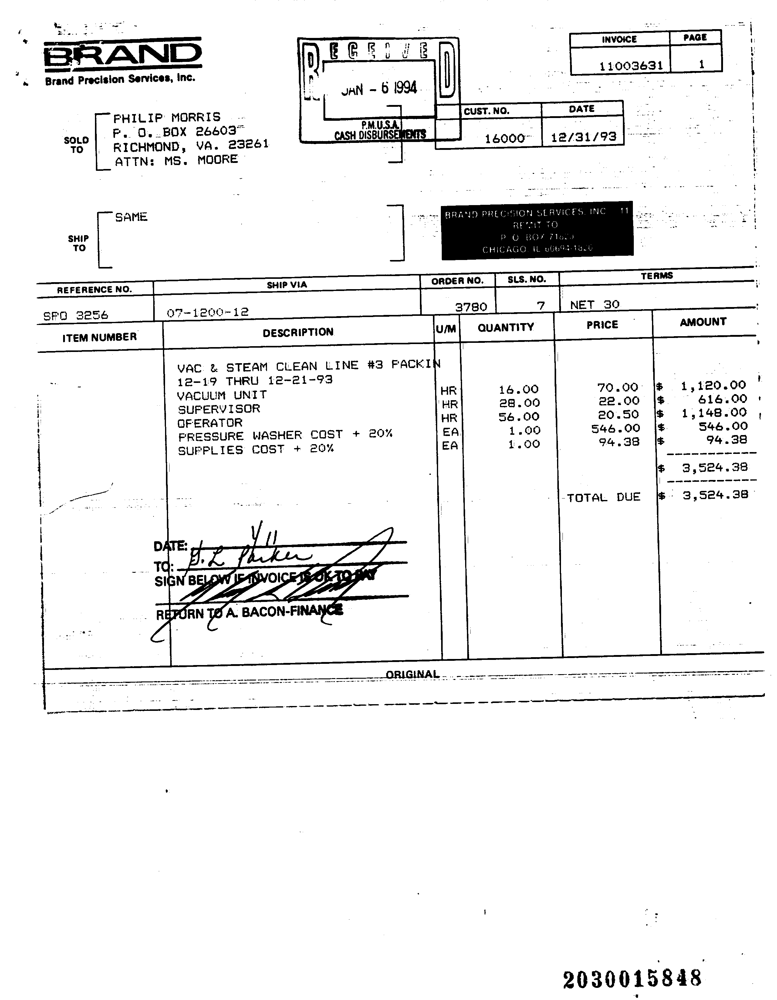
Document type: Invoice